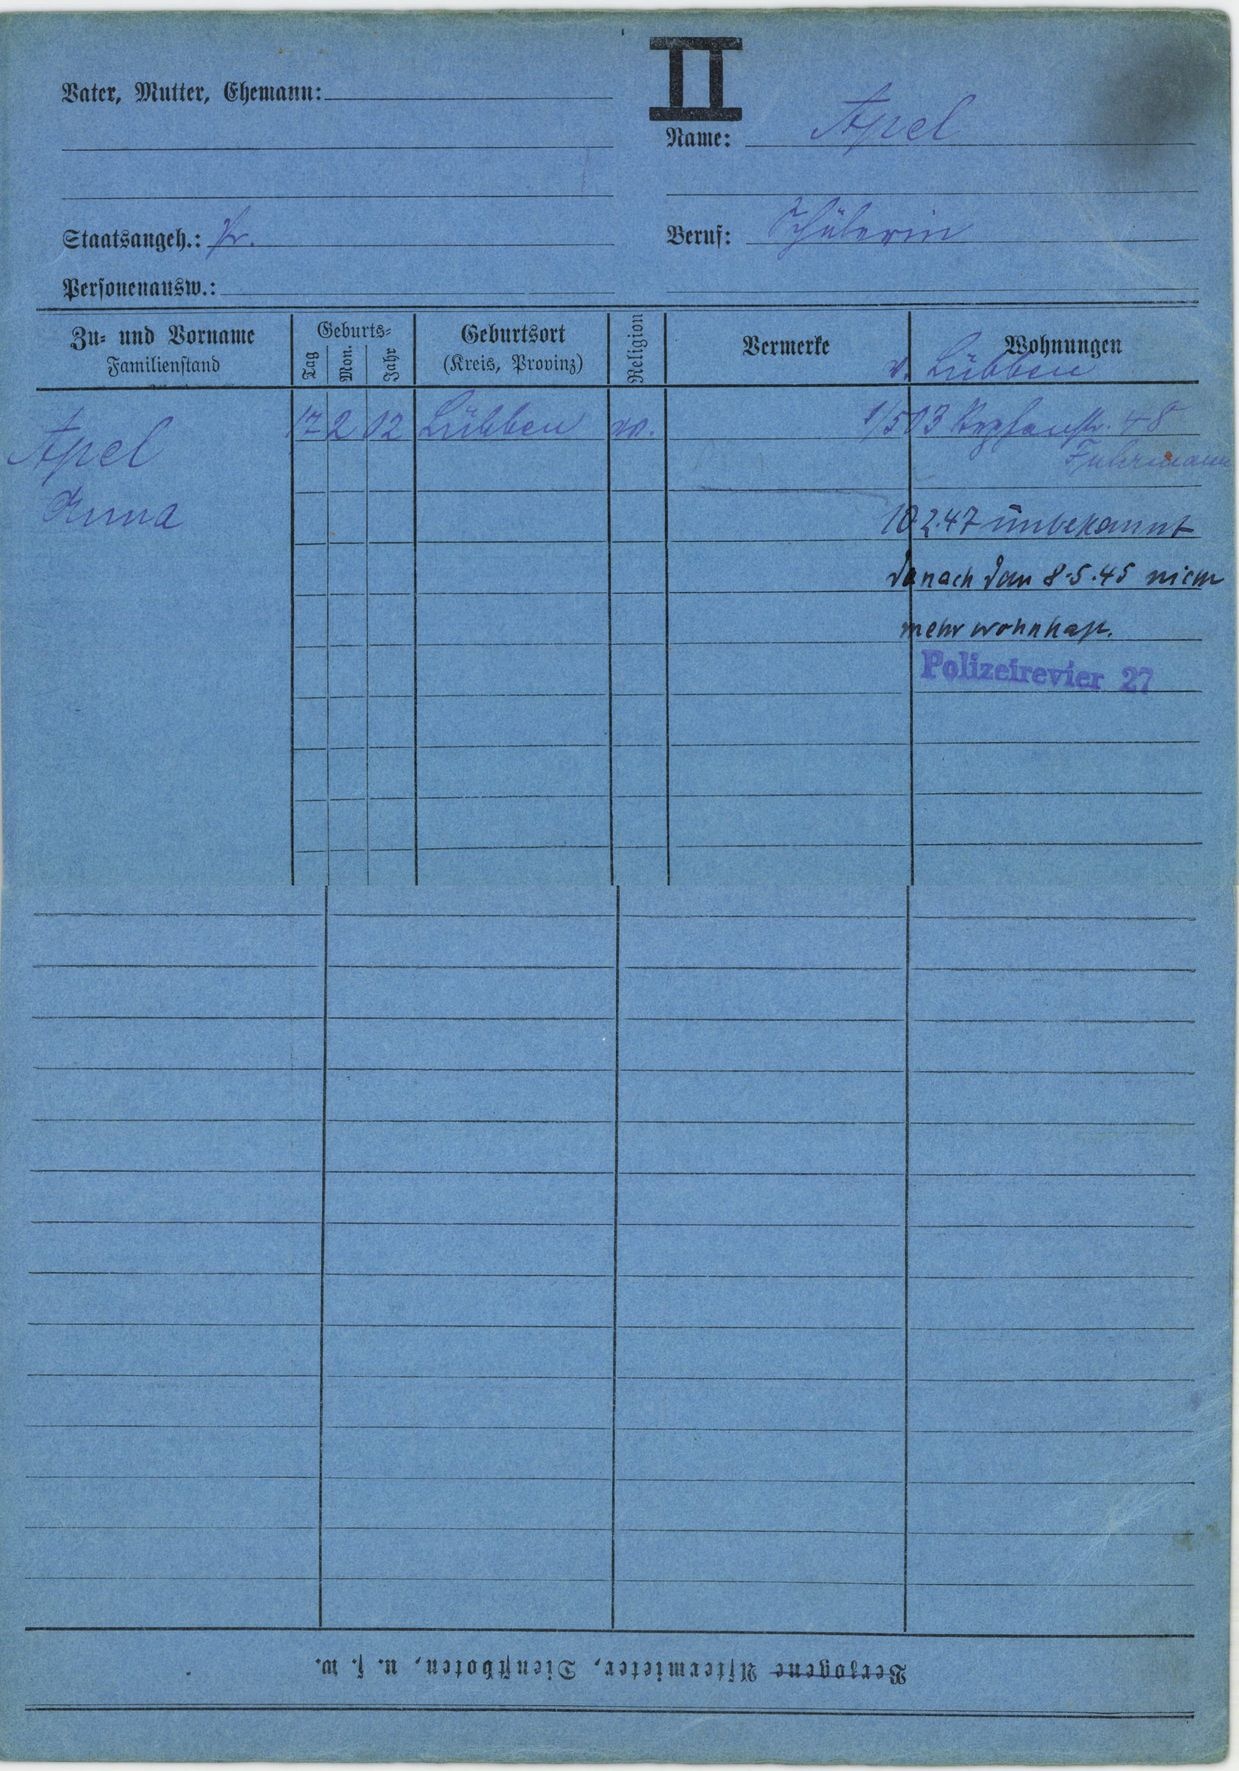
Apel